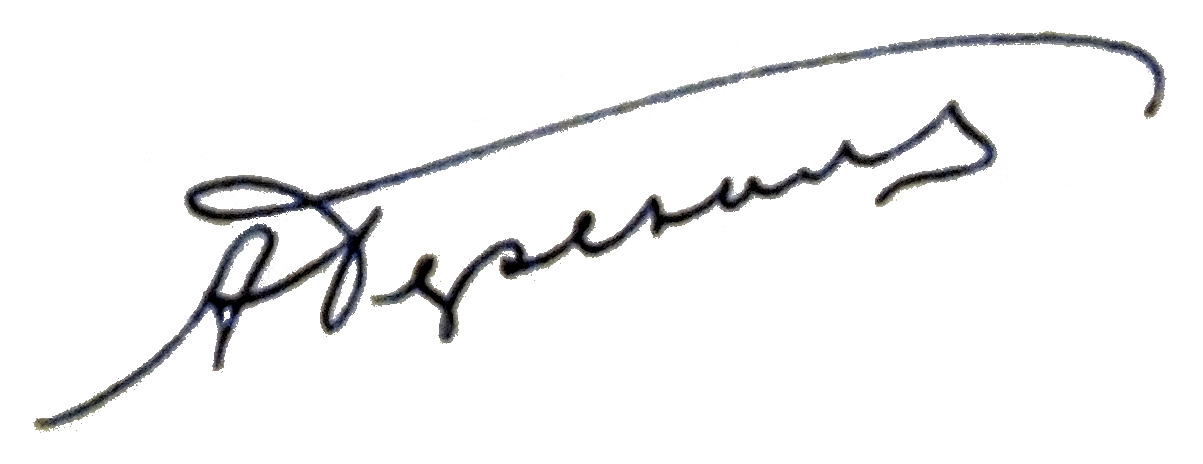
Signature of: alexander bereznyak